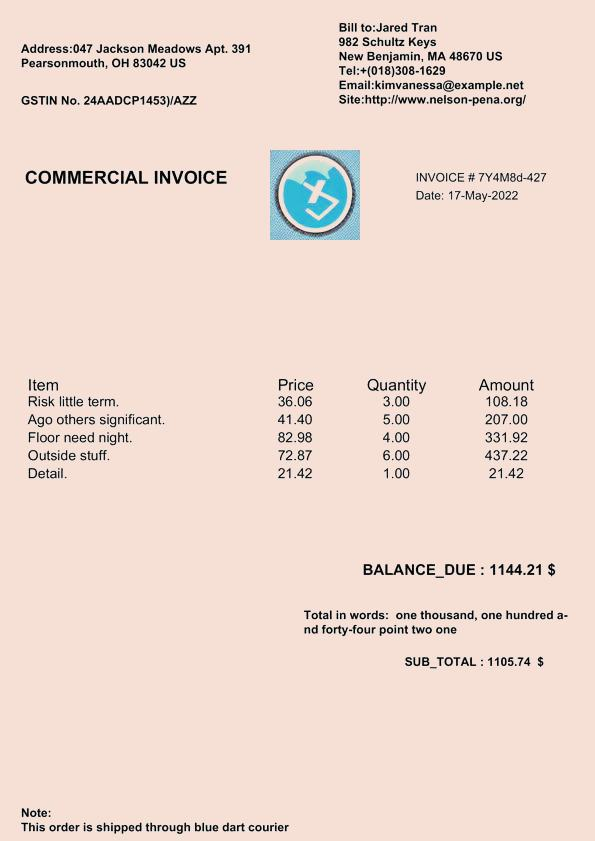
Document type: Invoice